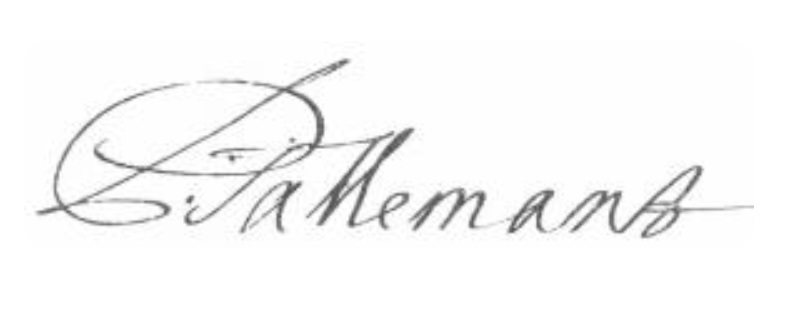
Signature of: paul tallement the younger